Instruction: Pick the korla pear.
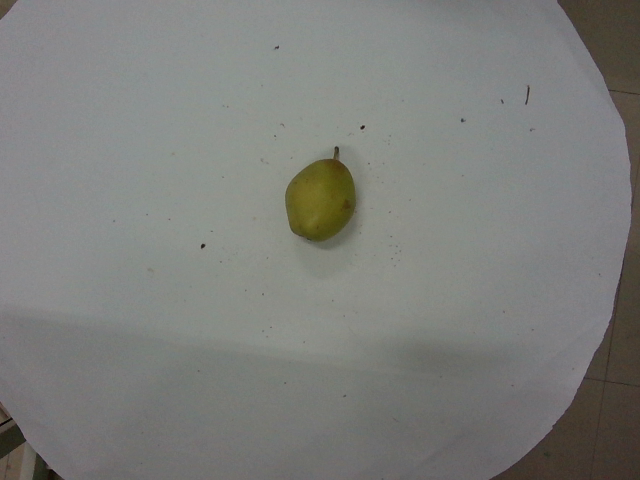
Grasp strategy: vertical